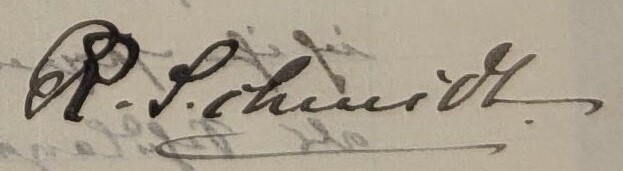
Signature of: q123456918